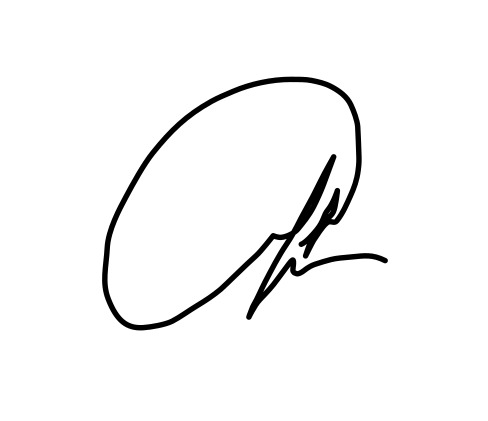
Signature of: natalya sindeyeva